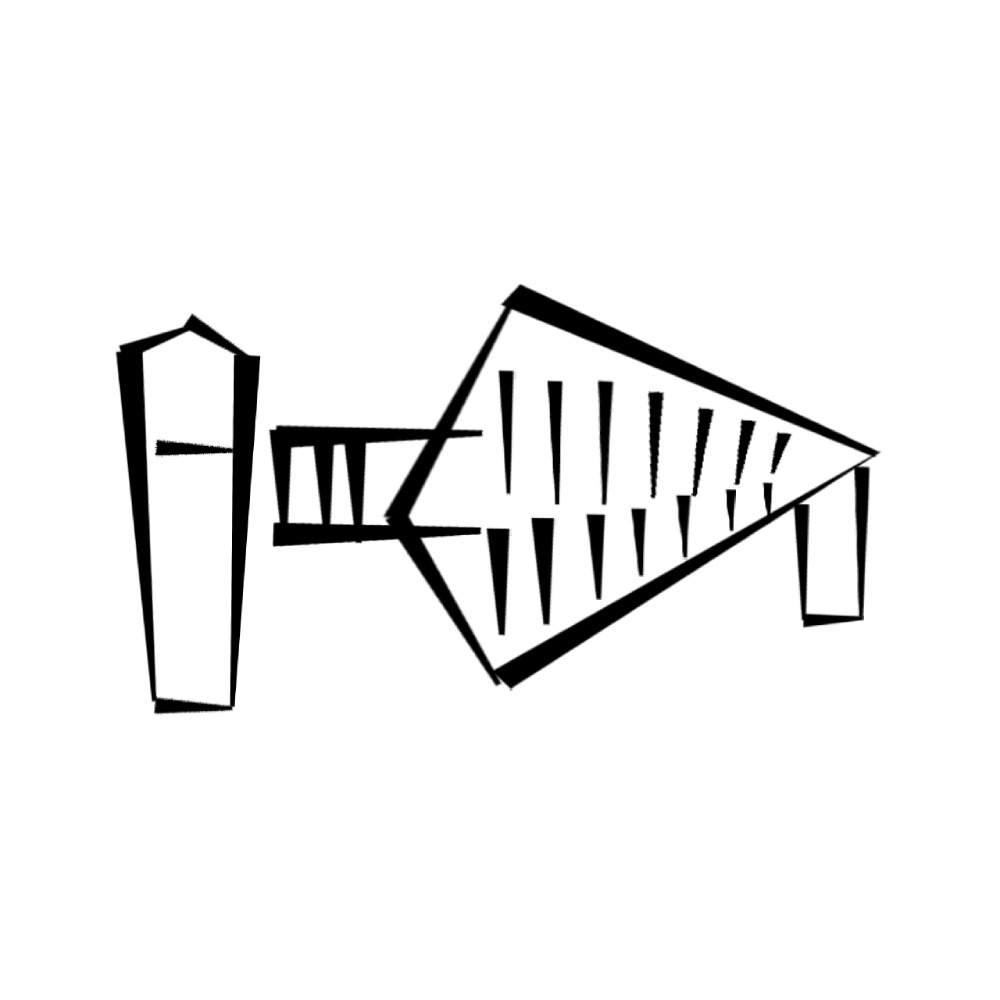
Signature of: kushim